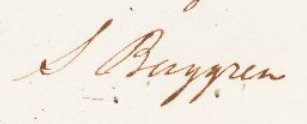
Signature of: sven berggren